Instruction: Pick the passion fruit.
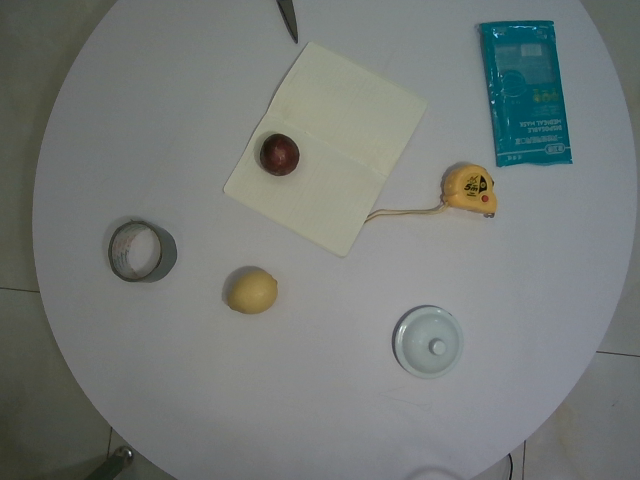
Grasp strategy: vertical